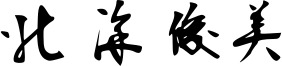
Signature of: toshimi kitazawa